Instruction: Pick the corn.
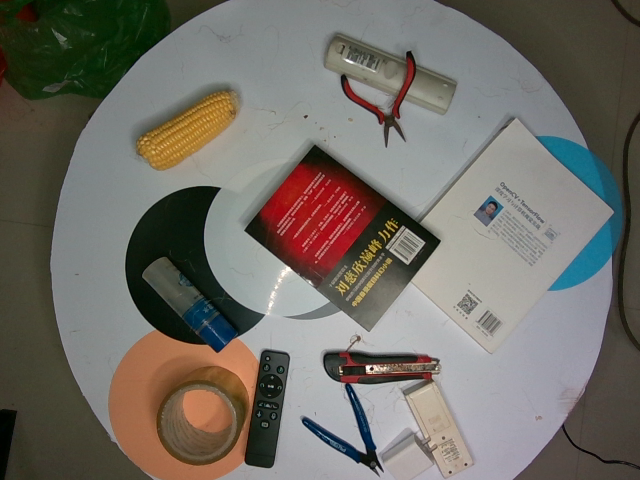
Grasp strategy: vertical